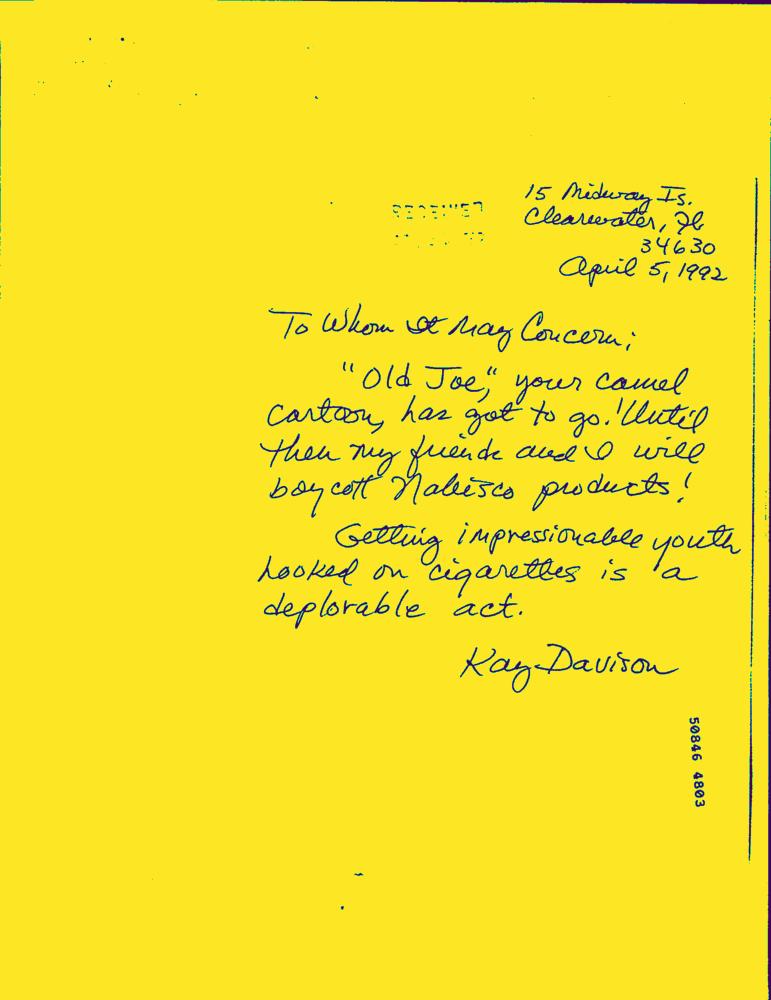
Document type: Hand-Written